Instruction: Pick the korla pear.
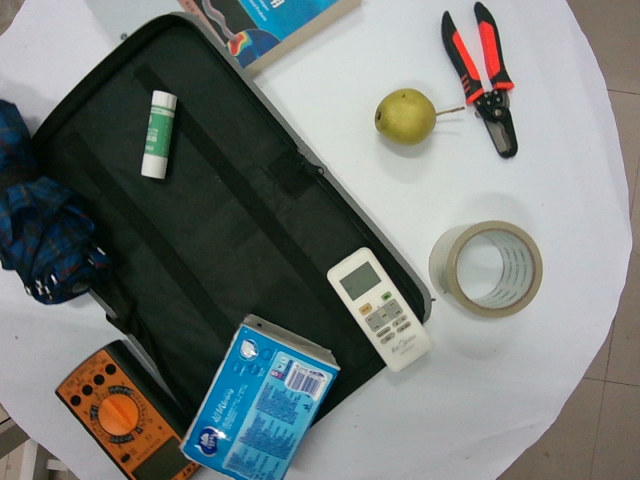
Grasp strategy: vertical